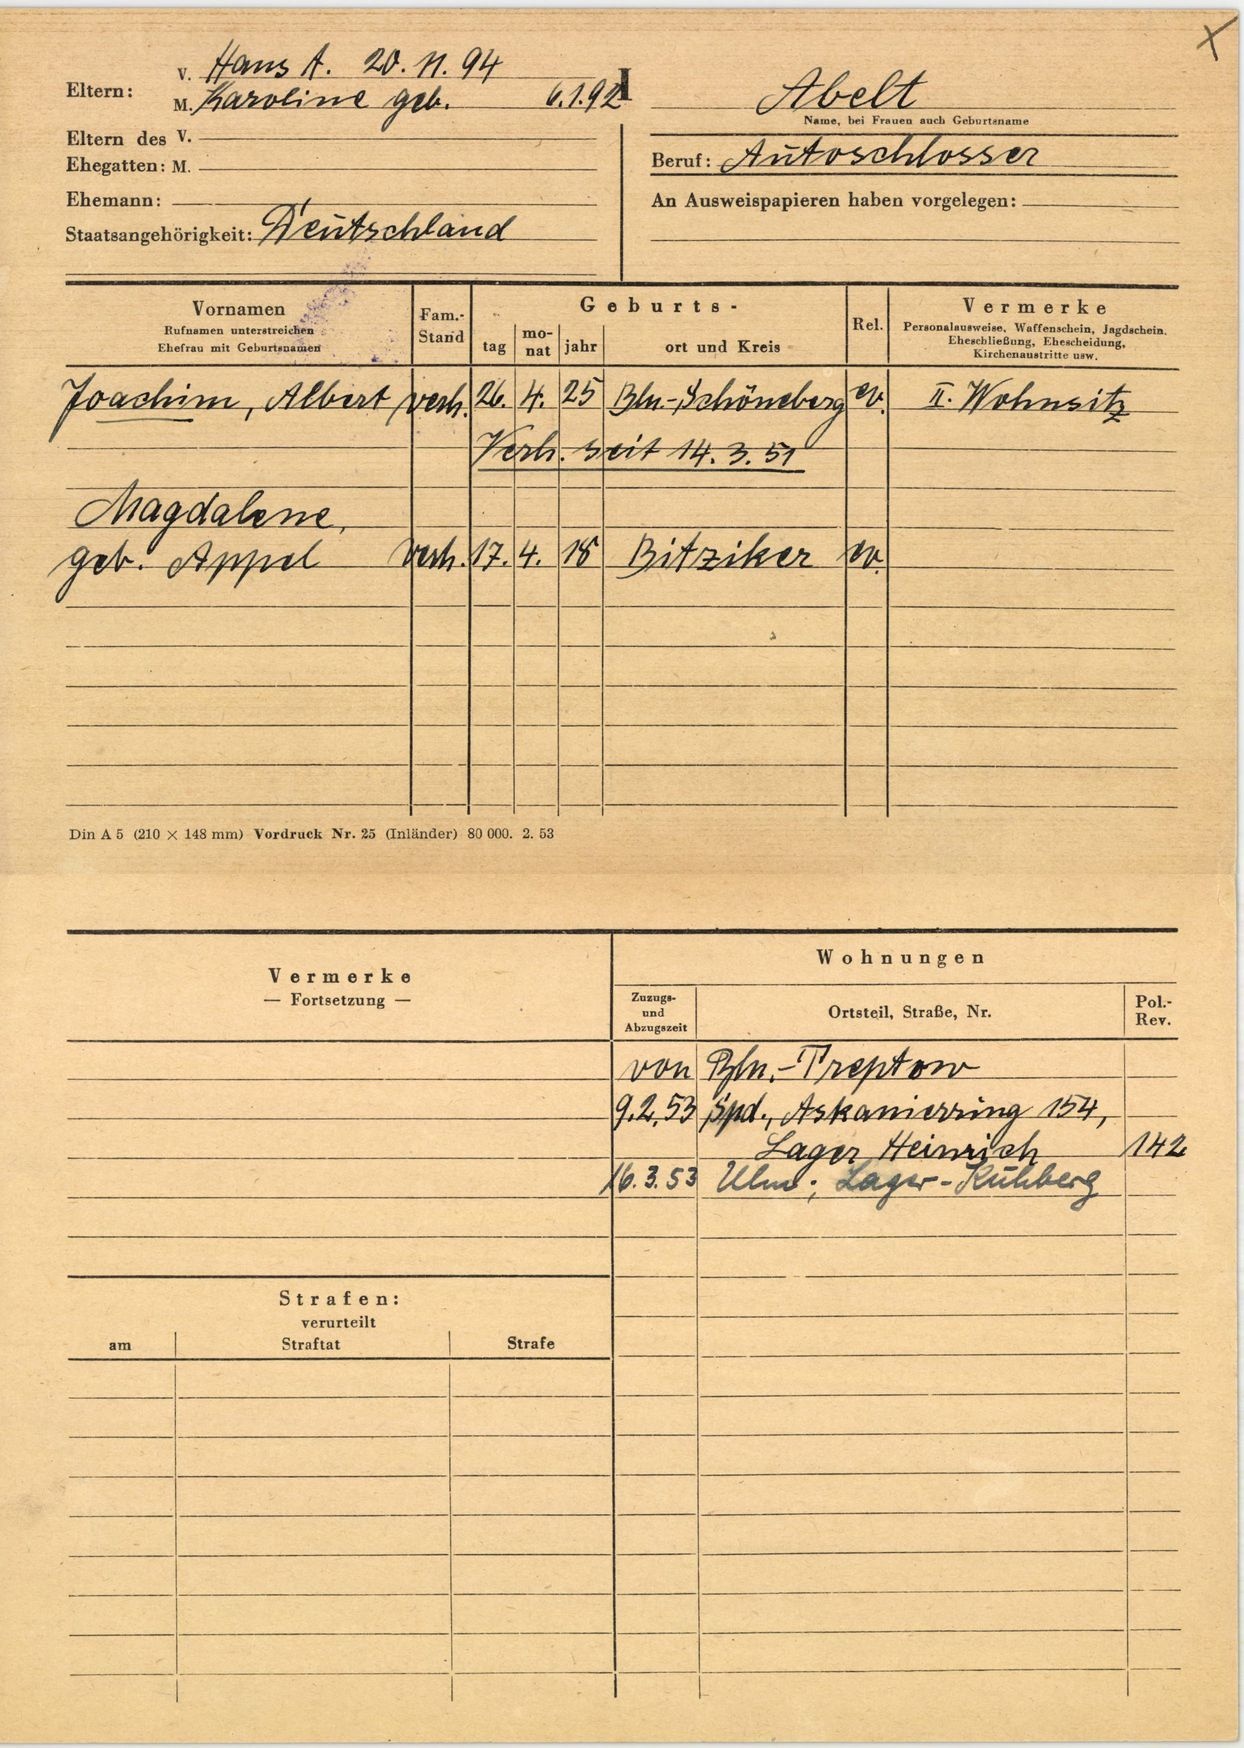
Abelt